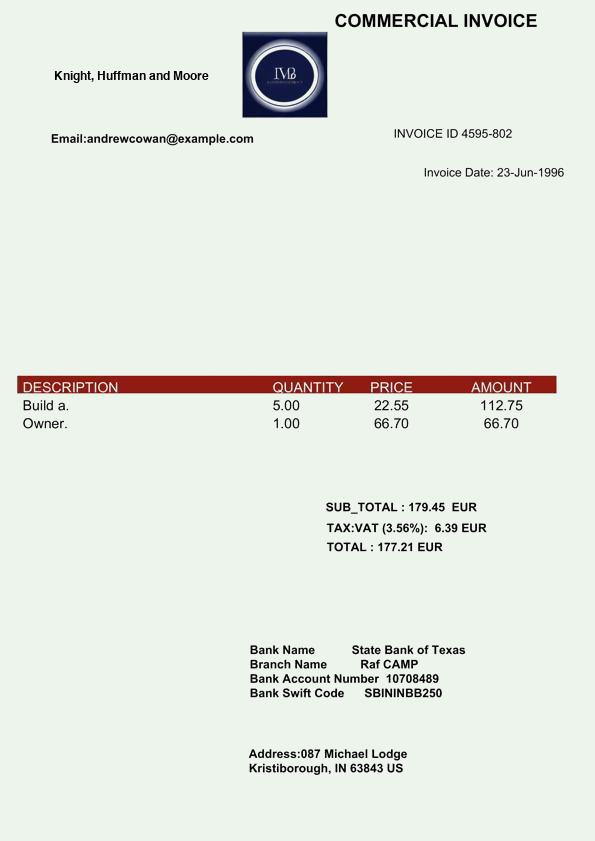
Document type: Invoice